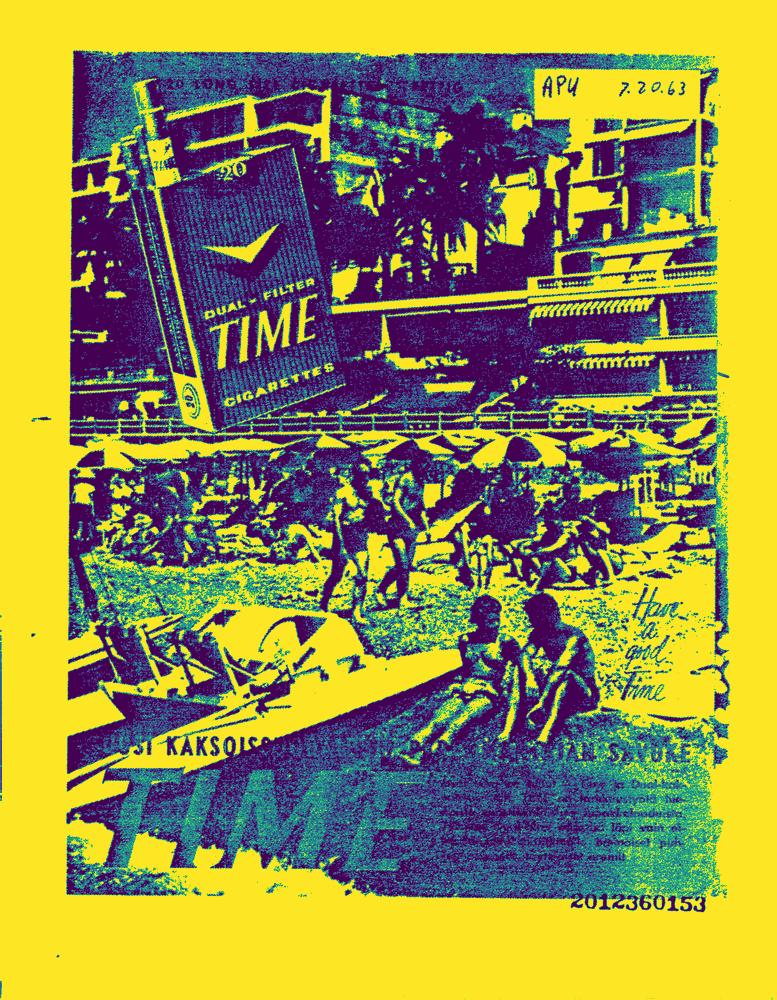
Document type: AD